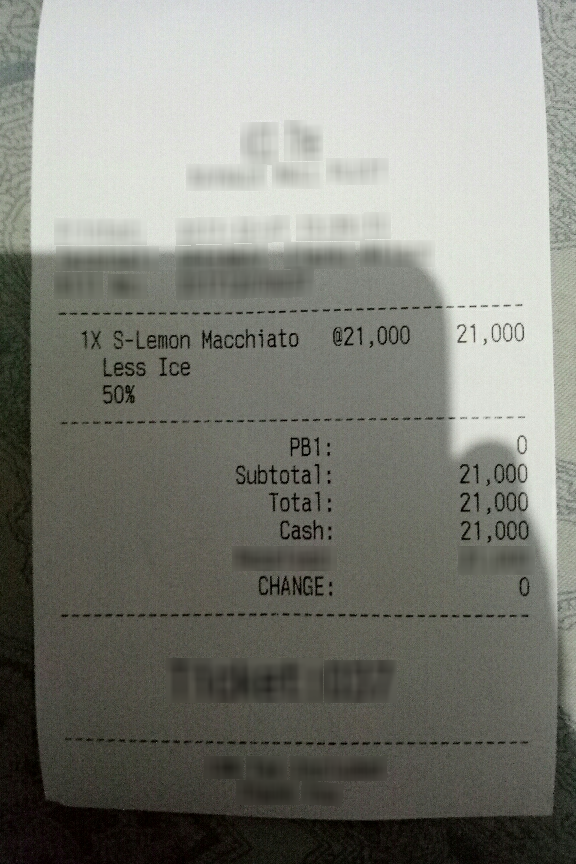
Number of items: 5
Subtotal: 21,000
Tax: 0
Total: 21,000
OCR text regions:
text: Total:
text: 21,000
text: Cash:
text: 21,000
text: CHANGE:
text: 0
text: 1X
text: S-Lemon
text: Macchiato
text: 21,000
text: @21,000
text: Less
text: Ice
text: 50%
text: Subtotal:
text: 21,000
text: PB1:
text: 0